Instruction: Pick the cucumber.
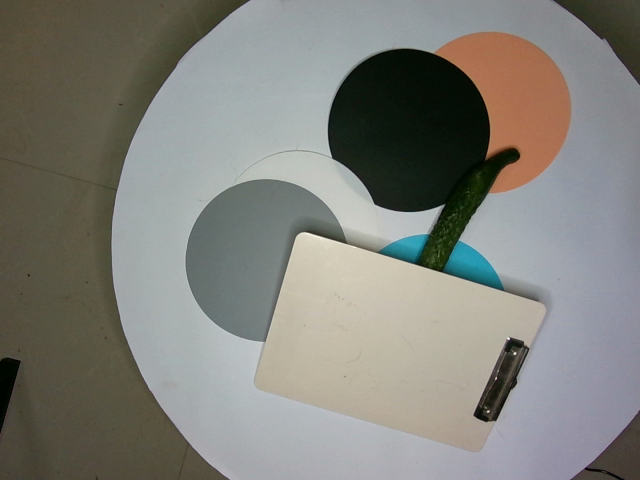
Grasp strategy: vertical